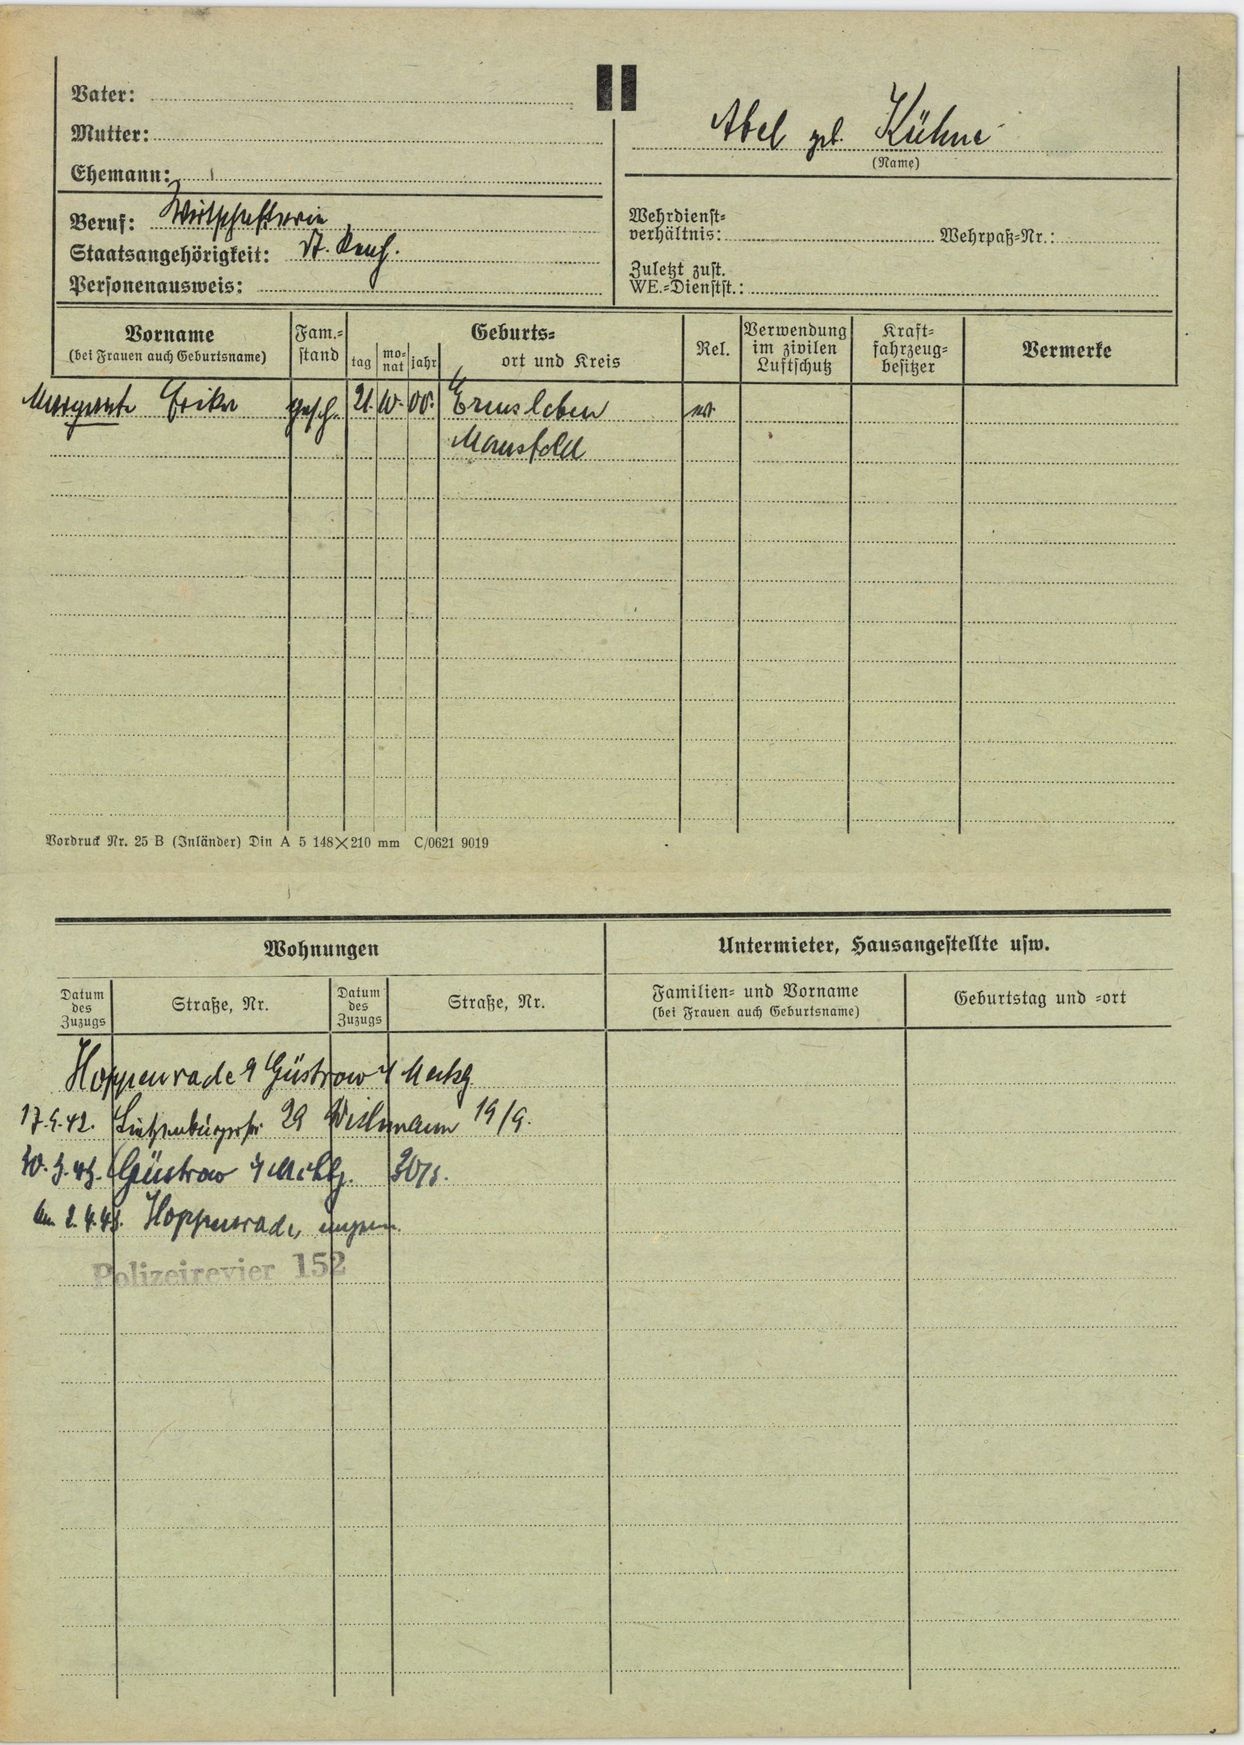
Abel geb. Kühne